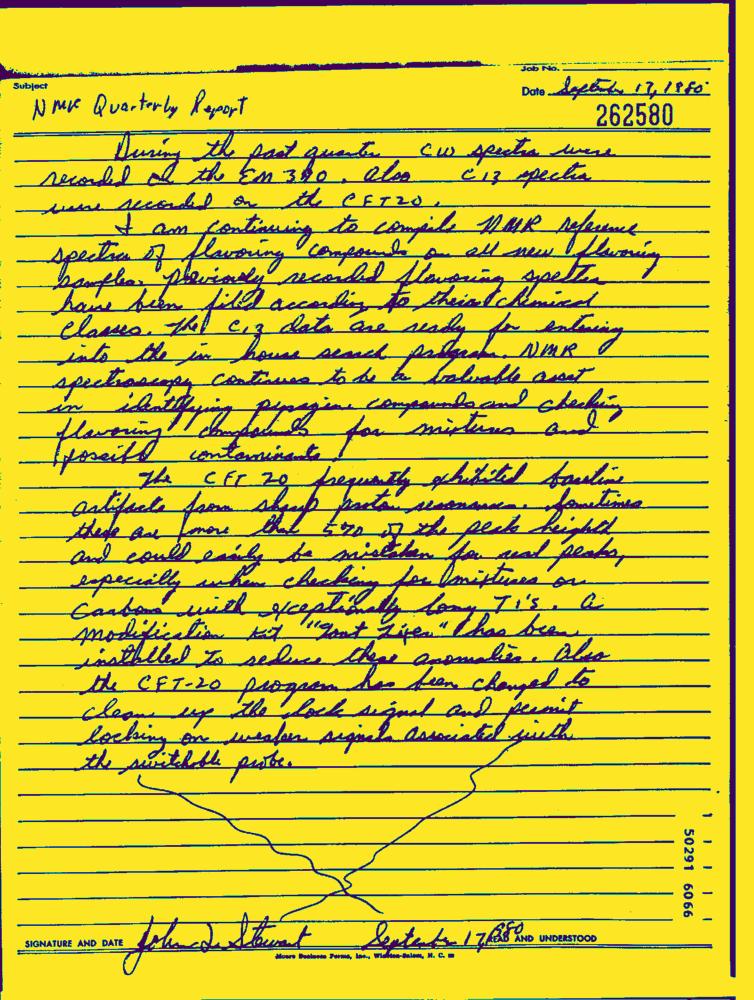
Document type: Hand-Written